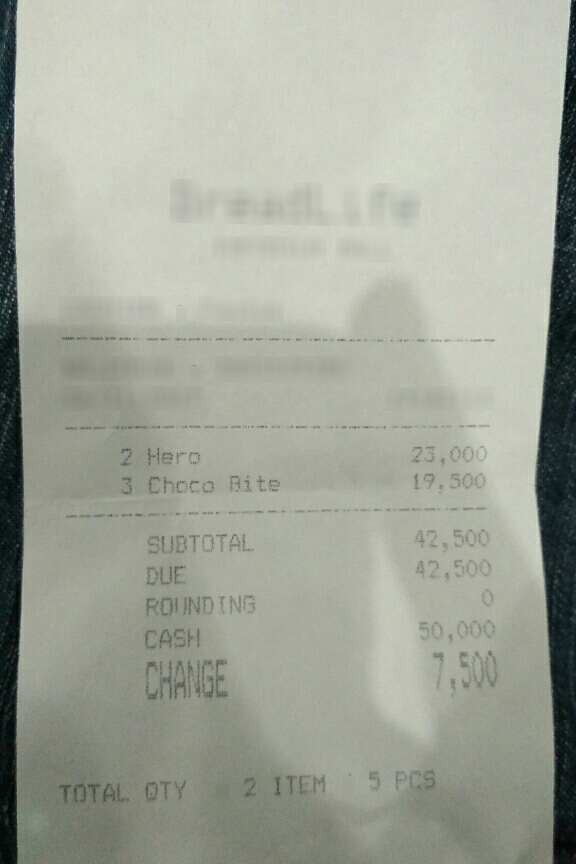
Number of items: 2
Subtotal: 42,500
Other charges: 0
Total: 42,500
OCR text regions:
text: 2
text: Hero
text: 23,000
text: 3
text: Choco
text: Bite
text: 19,500
text: DUE
text: 42,500
text: CASH
text: 50,000
text: CHANGE
text: 7,500
text: 2
text: ITEM
text: TOTAL
text: QTY
text: 5
text: PCS
text: SUBTOTAL
text: 42,500
text: ROUNDING
text: 0